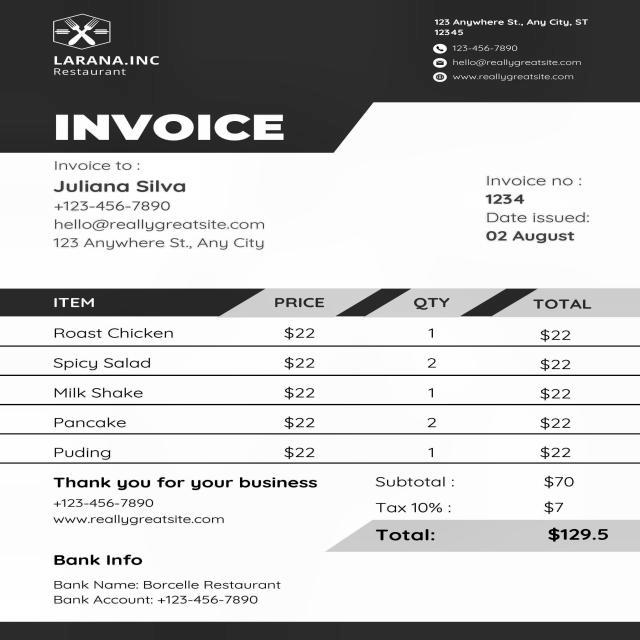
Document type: Invoice